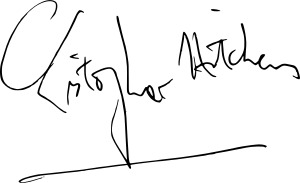
Signature of: christopher hitchens